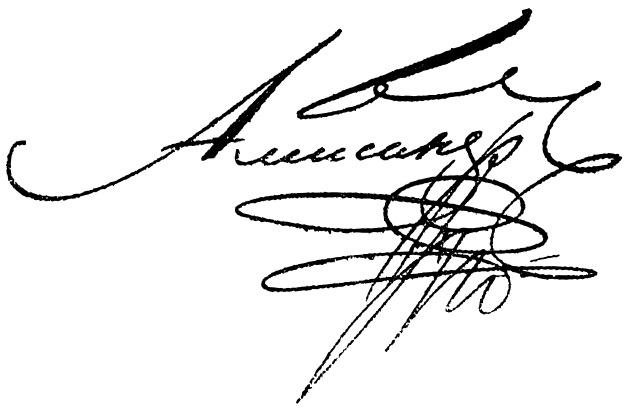
Signature of: alexander i of russia